Question: What is the filing due date as per the document?
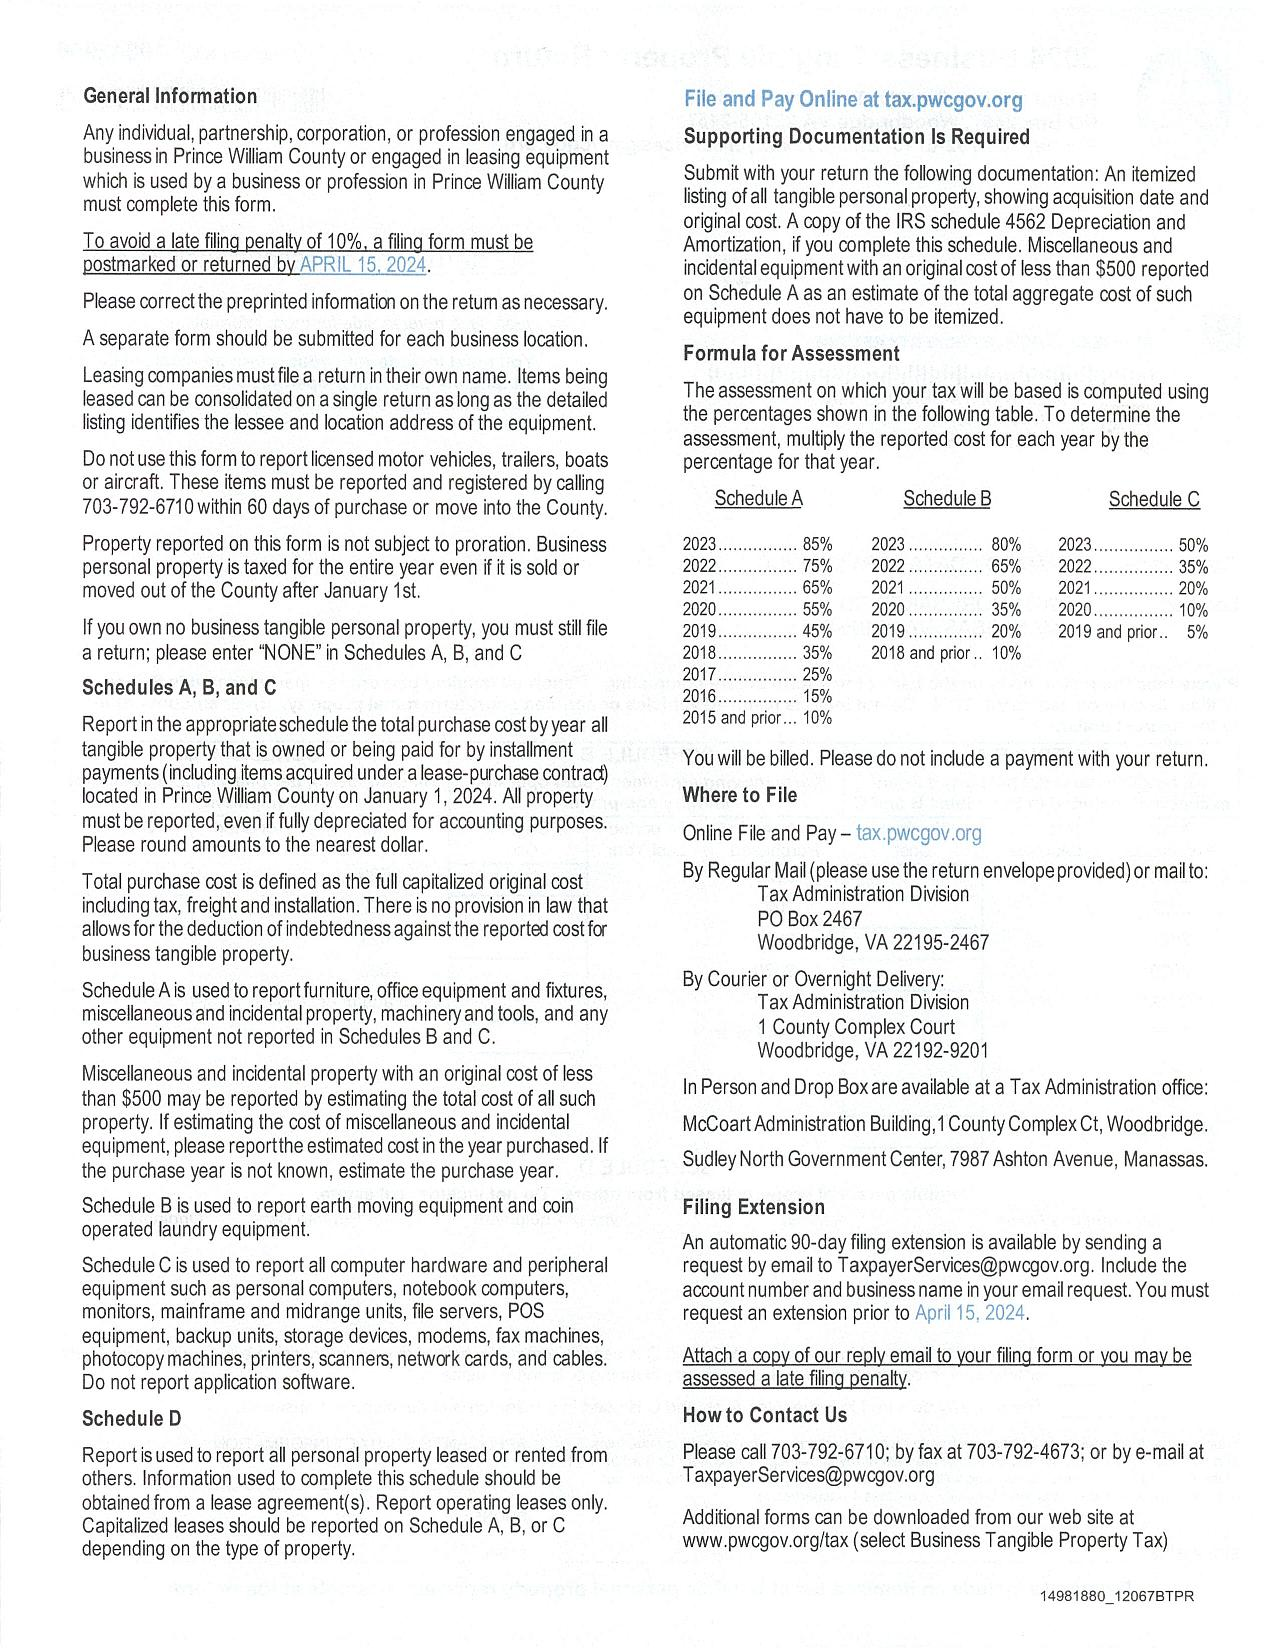
Answer: "15-Apr-24"